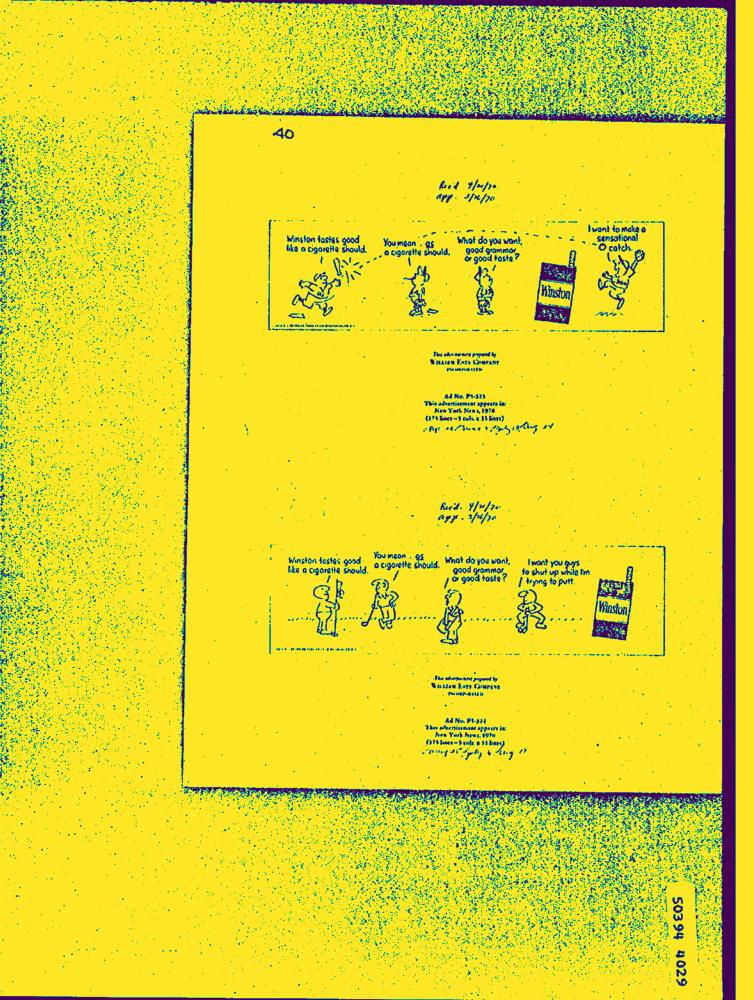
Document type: AD